Question: Which state is mentioned in the document?
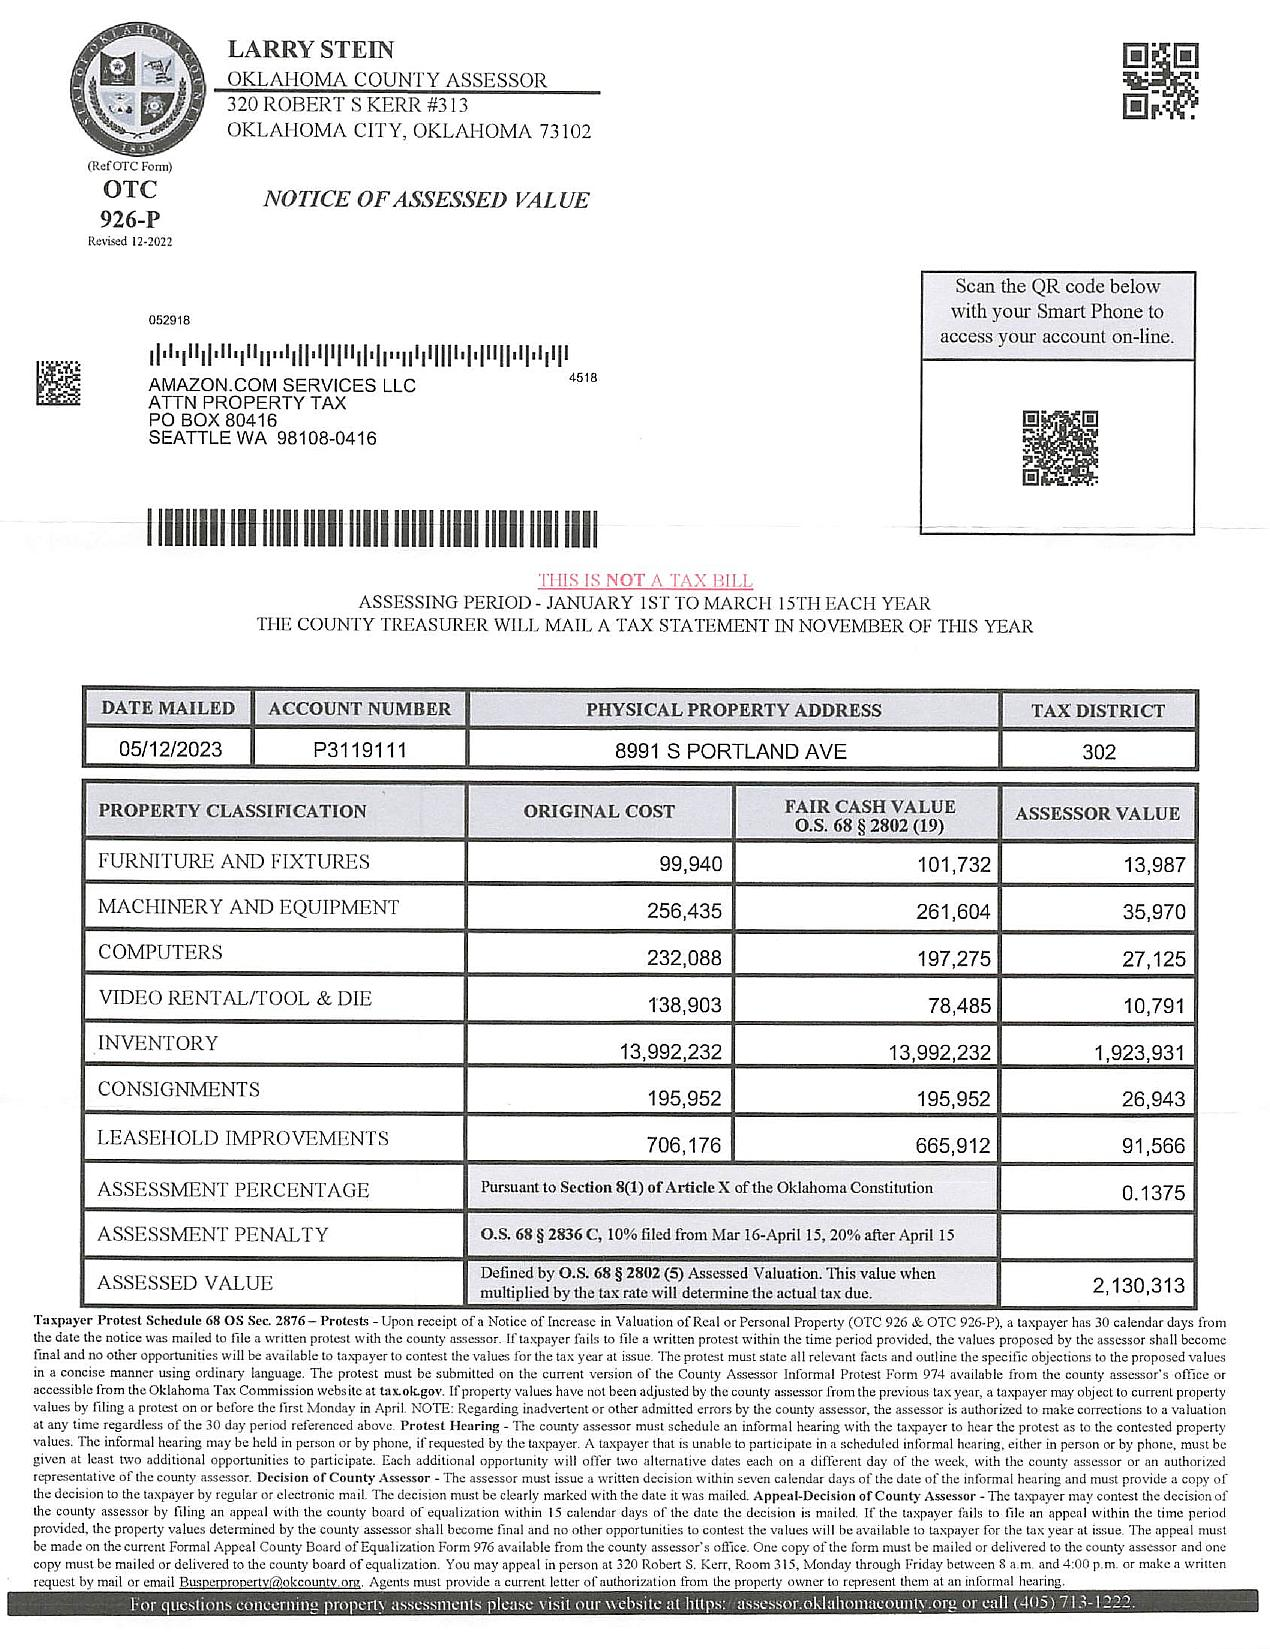
Answer: "Oklahoma"